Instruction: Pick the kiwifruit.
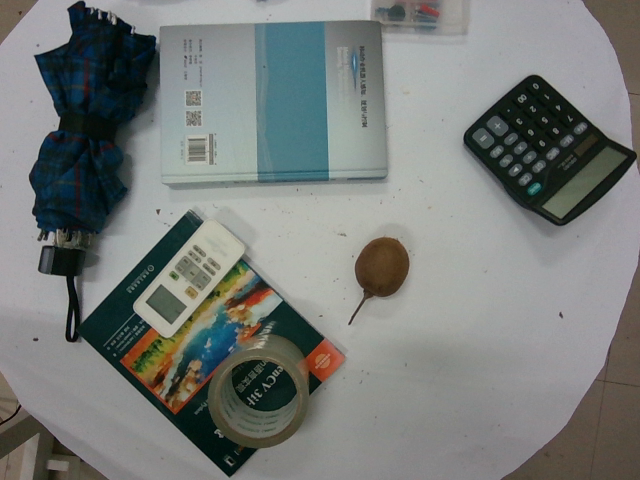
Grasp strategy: vertical